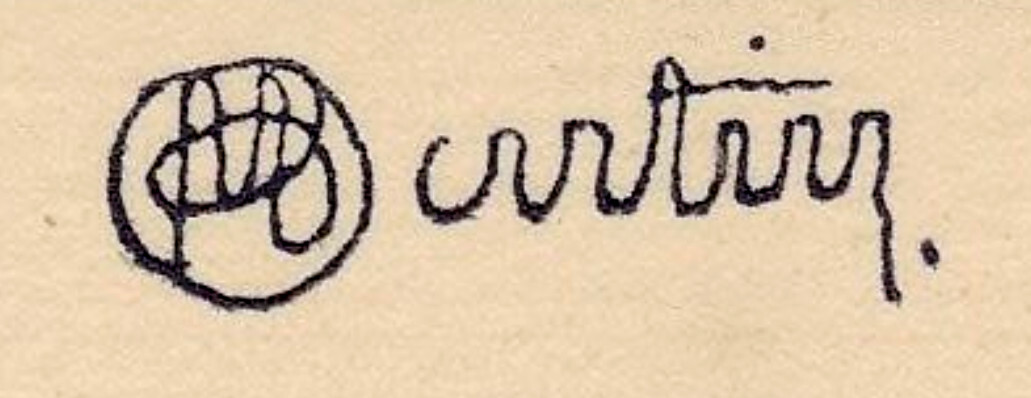
Signature of: q2959758